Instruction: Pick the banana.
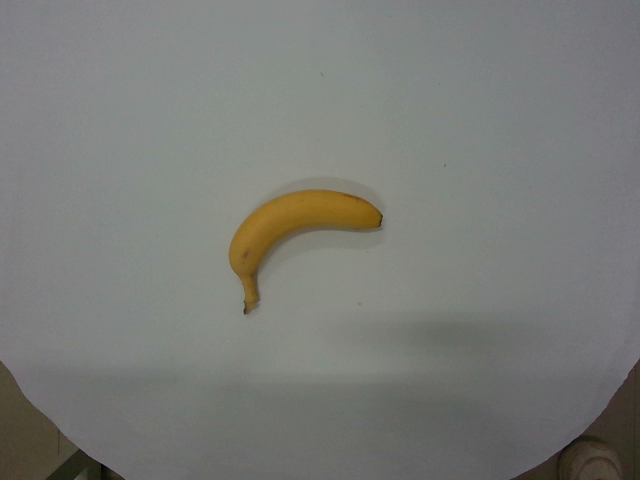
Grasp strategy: vertical